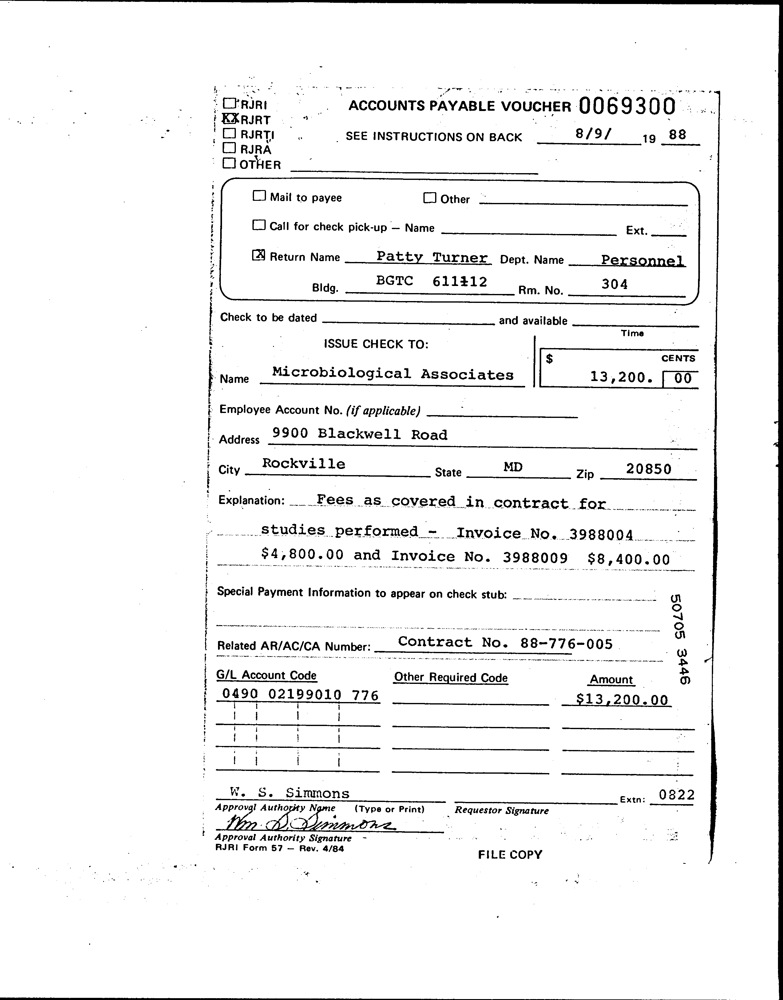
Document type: Invoice